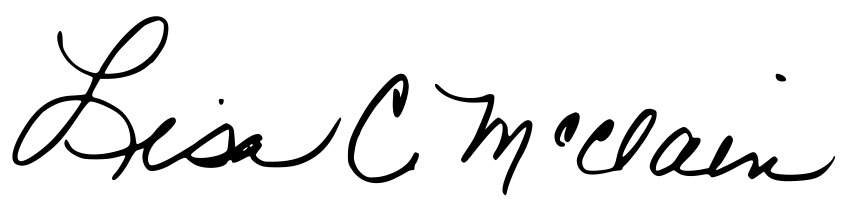
Signature of: lisa mcclain